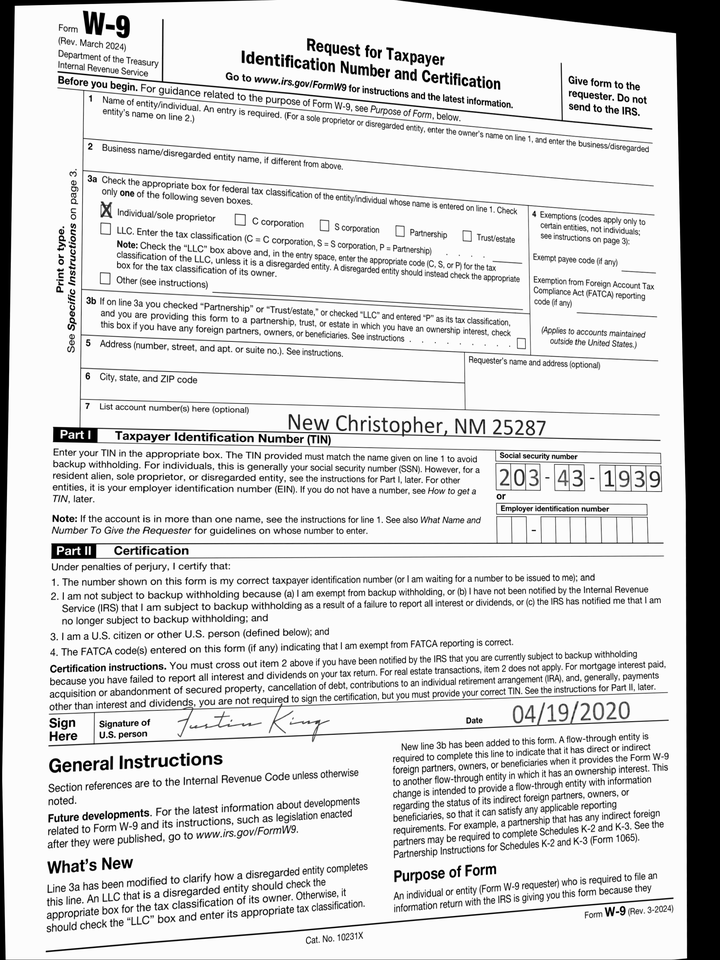
adr2: New Christopher, NM 25287
cbx: yes
ssn: 203431939
sdt: 04/19/2020